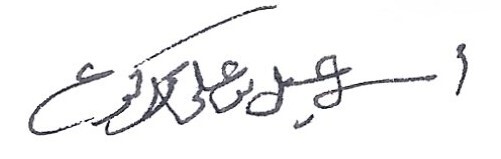
Signature of: ismail bin ali al akwaʿ